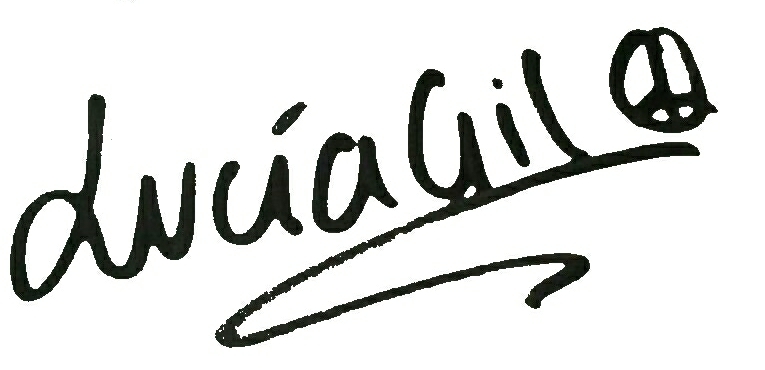
Signature of: lucía gil